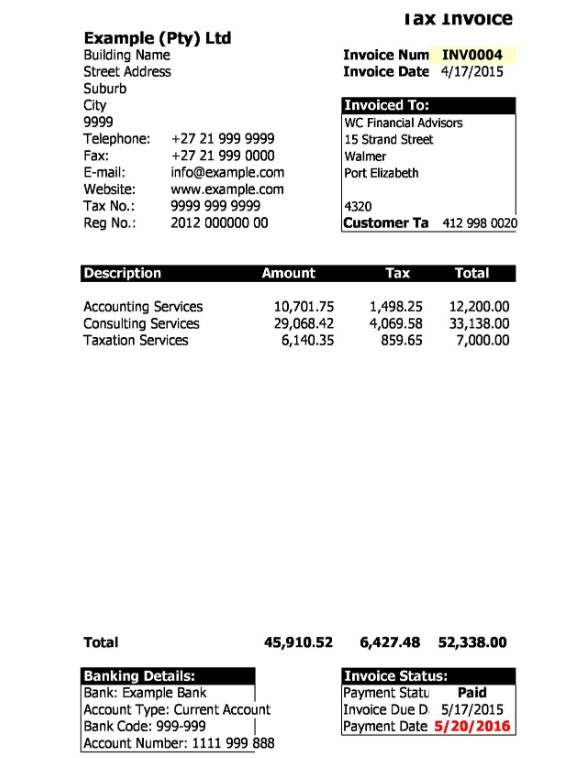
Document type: Invoice